Question: What do the imaging results show?
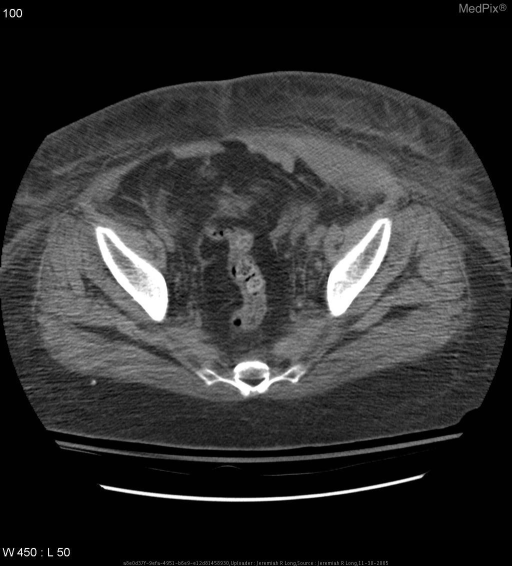
Answer: The imaging shows Non contrast CT of the abdomen and the pelvis demonstrates a large hyperdense heterogeneous mass at the left lateral abdominal wall, not present on a prior CT of the abdomen from less than a week prior. Three axial non-contrast CT images of the abdomen demonstrating a large hyperdense, heterogeneous mass at the left lateral abdominal wall consistent with hemorrhage..